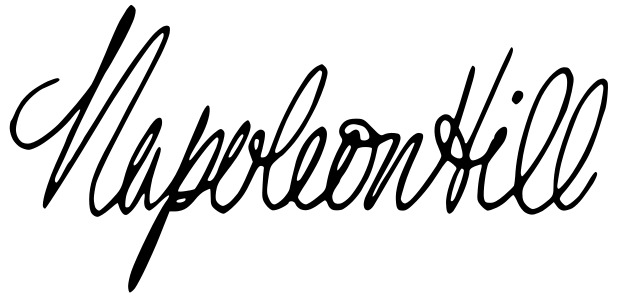
Signature of: napoleon hill